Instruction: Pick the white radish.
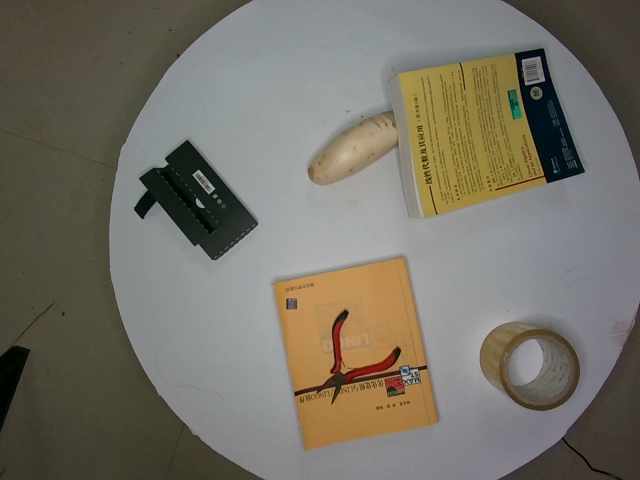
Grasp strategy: vertical